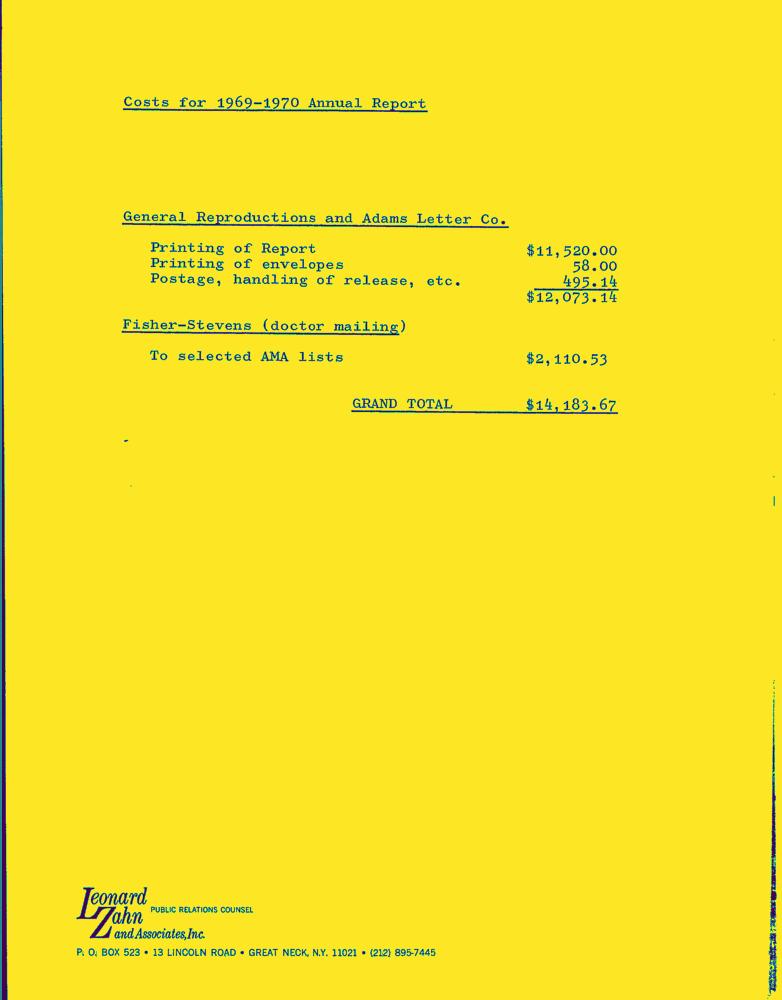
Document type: Invoice-Doc